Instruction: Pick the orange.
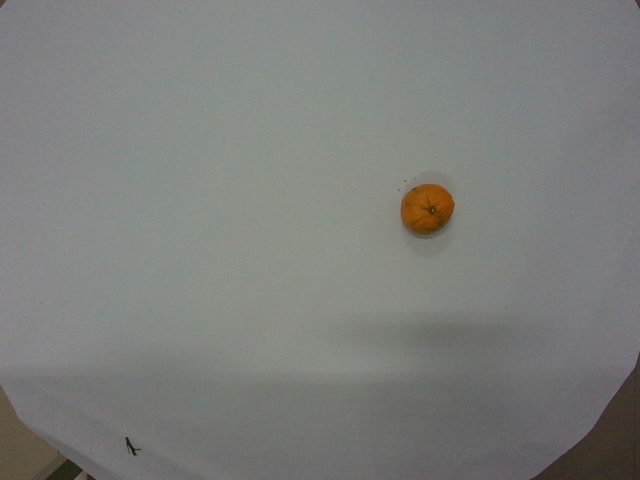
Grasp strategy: vertical